Question: In what way does the history help explain the case?
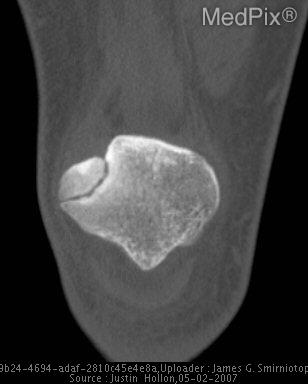
Answer: The patient's history of 18 y/o man fell down the stairs.  Now with right knee pain, localized to the patella.  Pain is reported as constant and throbbing, increasing to 8-9/10 pain with weight bearing. is key in understanding the case.